Question: Can you provide the account number mentioned in the document?
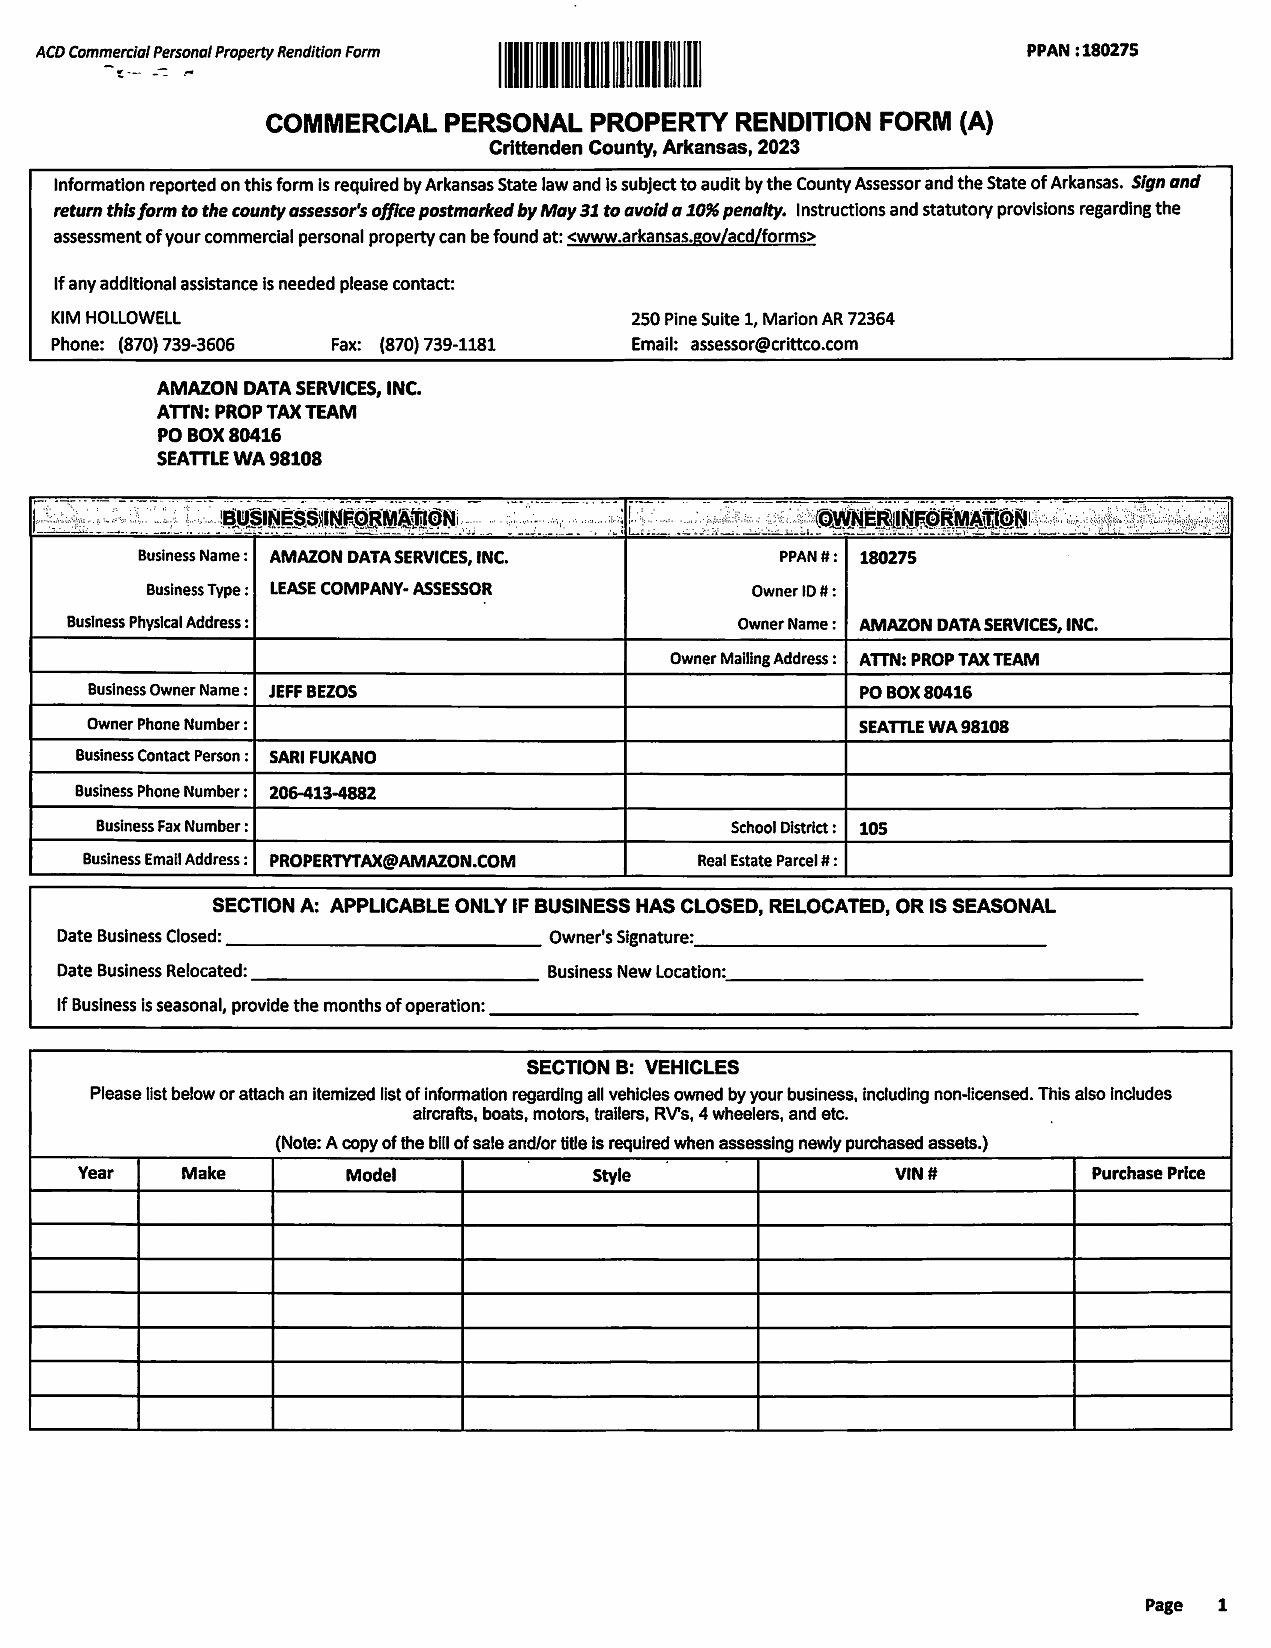
Answer: "180275"